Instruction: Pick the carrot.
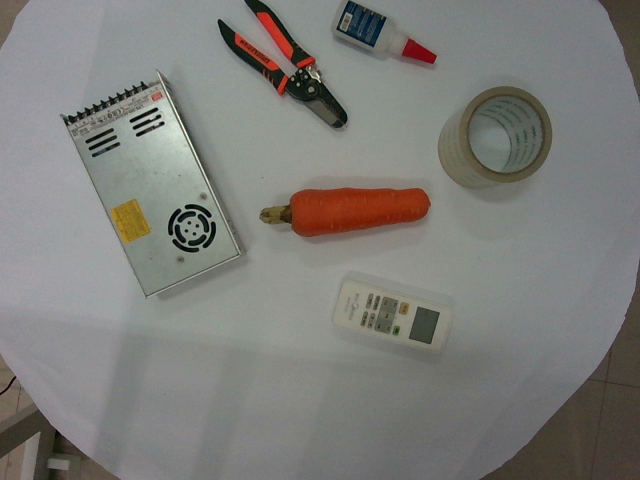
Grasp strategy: vertical